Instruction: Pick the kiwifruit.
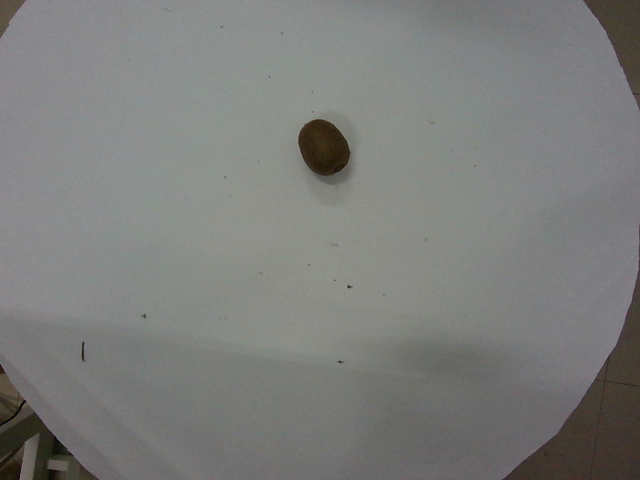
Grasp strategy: vertical